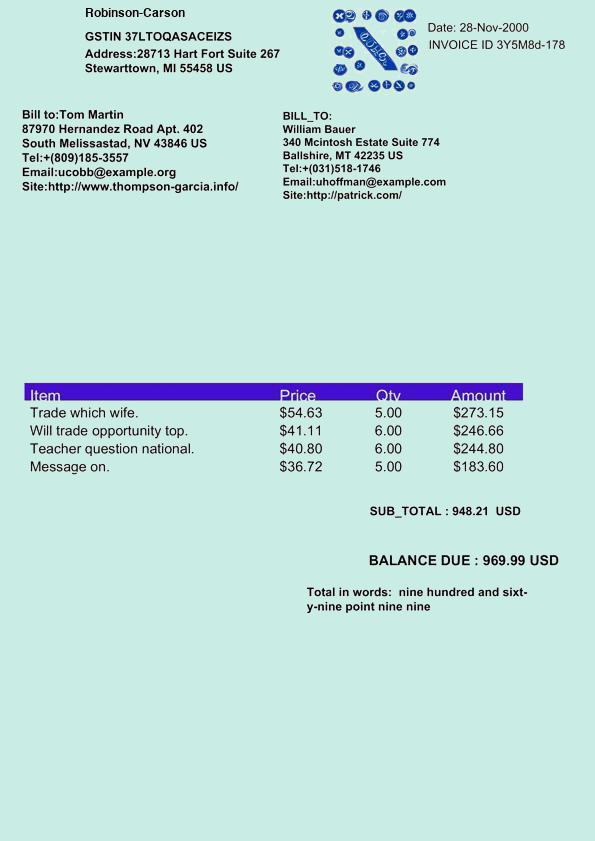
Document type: Invoice